Question: How is the property described in the document?
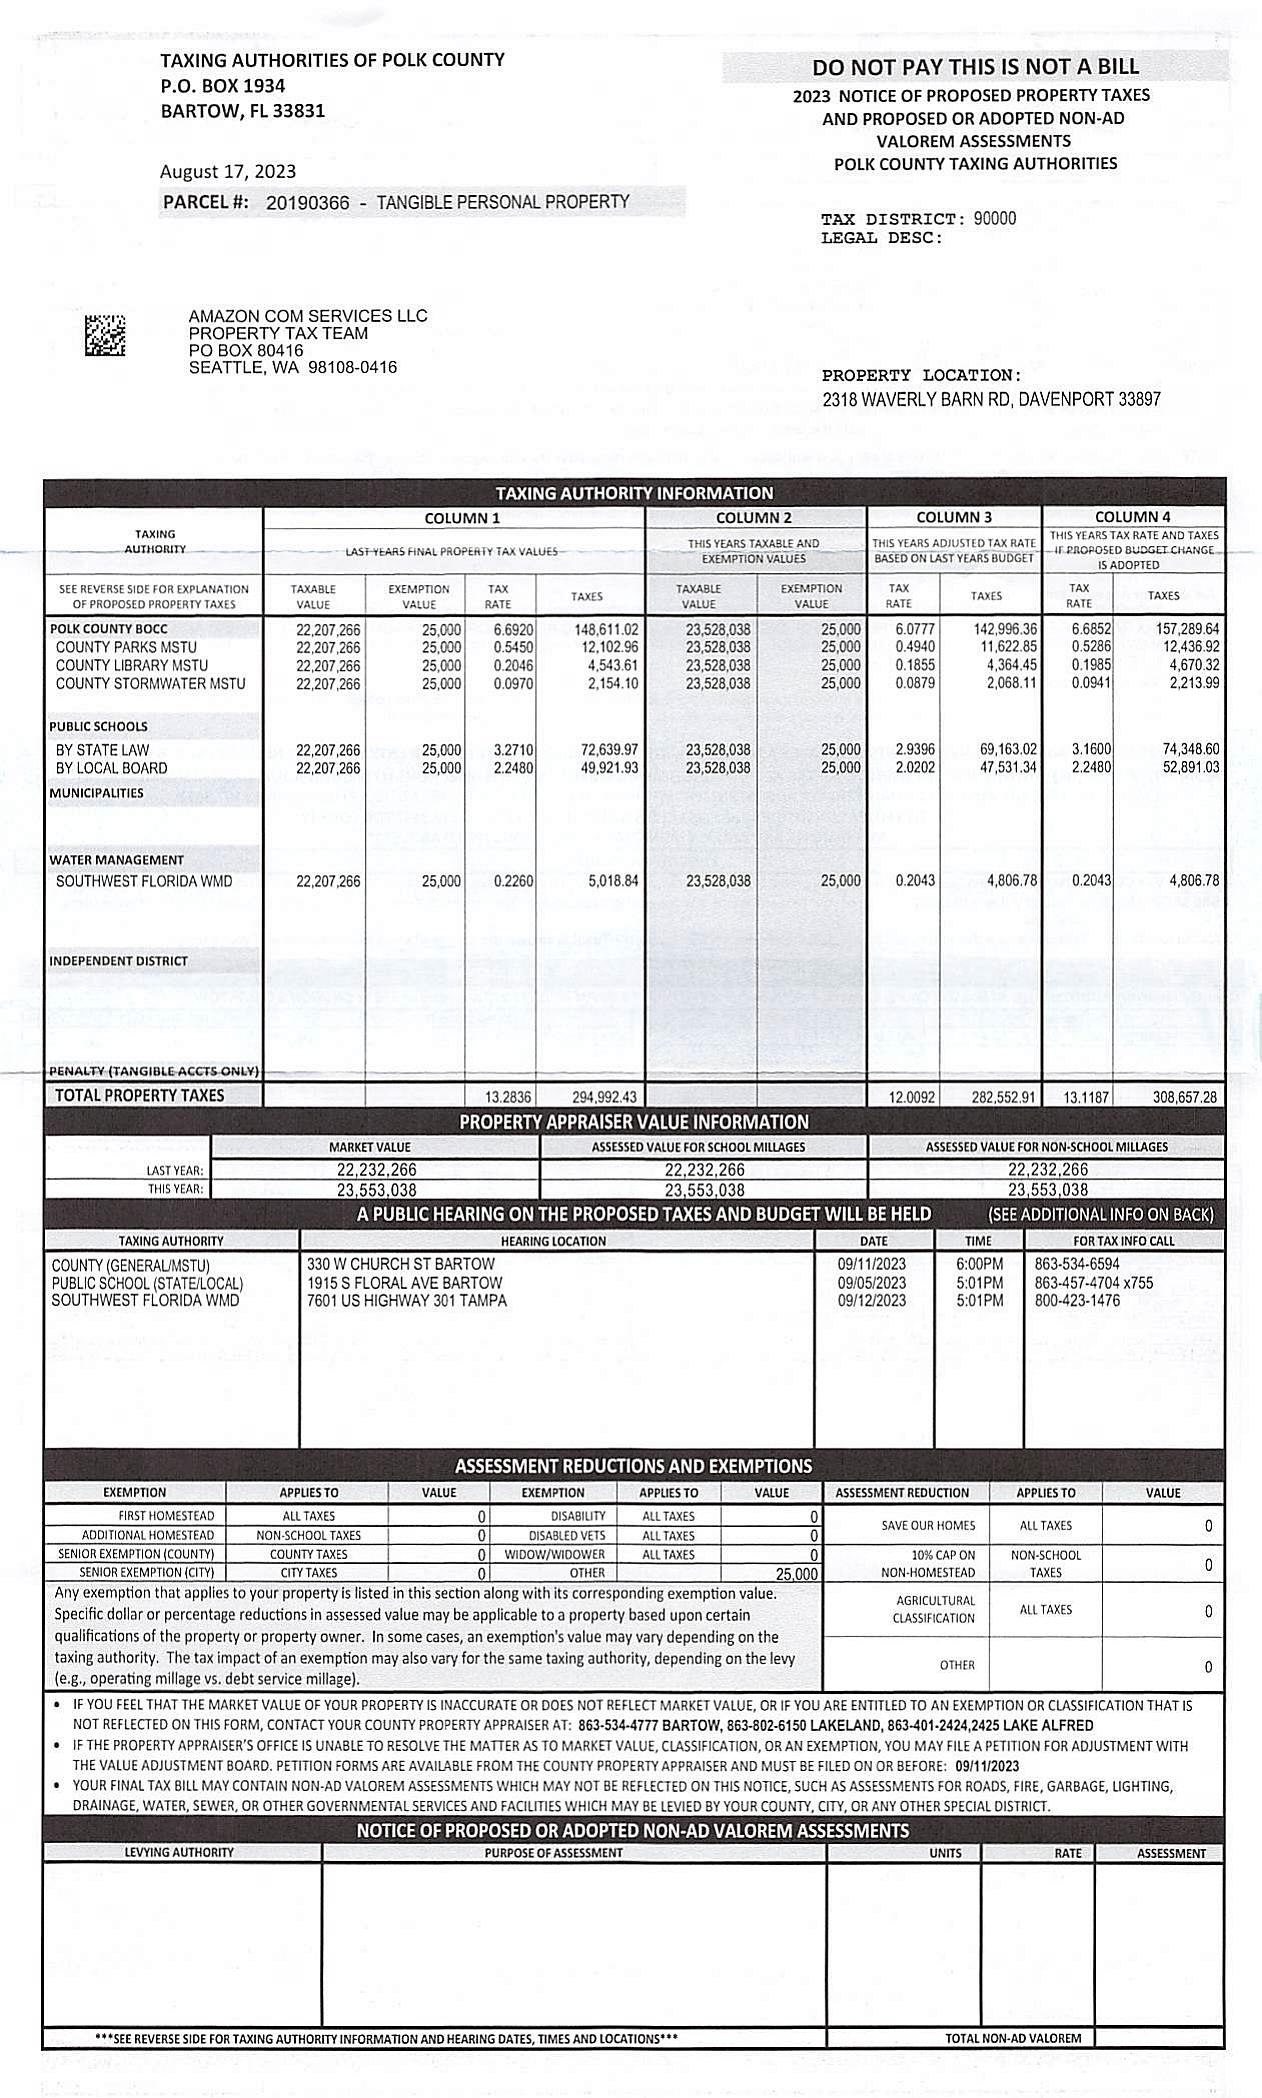
Answer: "TANGIBLE PERSONAL PROPERTY"